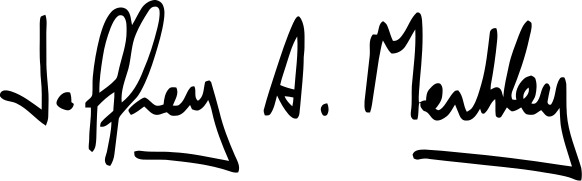
Signature of: jeff merkley